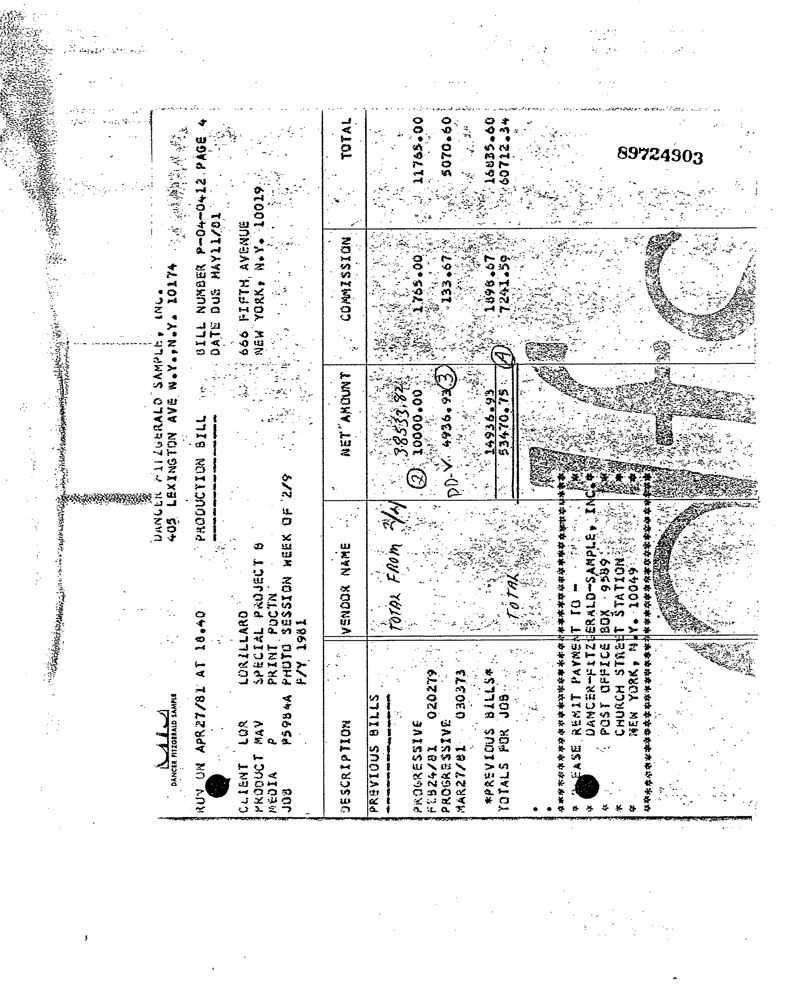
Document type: Invoice